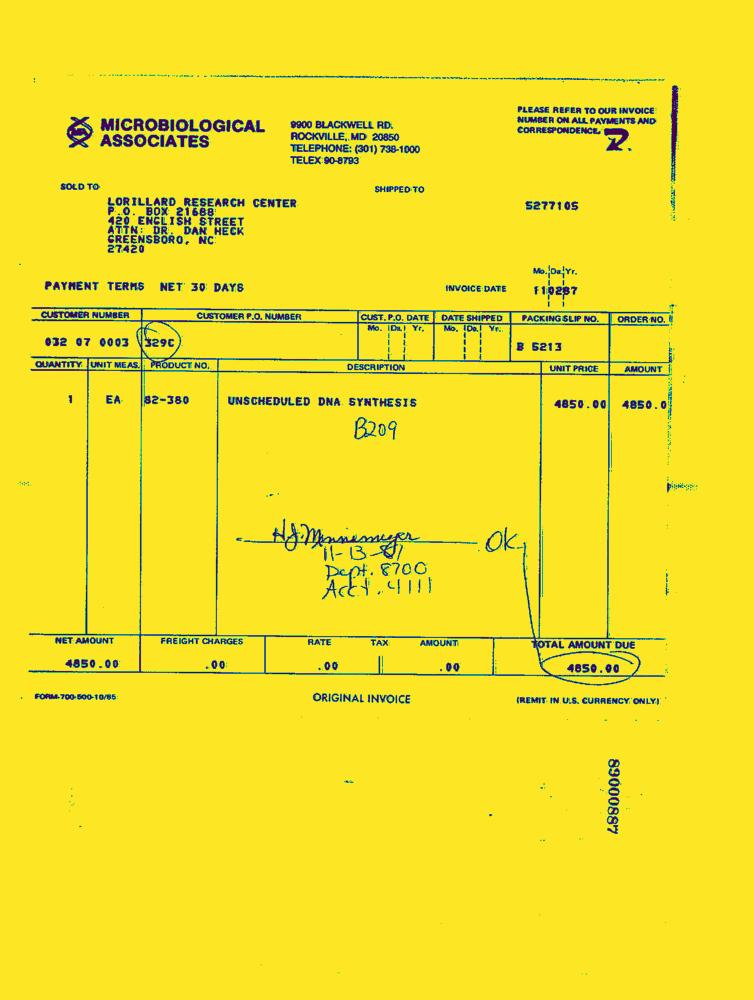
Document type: Invoice-Doc